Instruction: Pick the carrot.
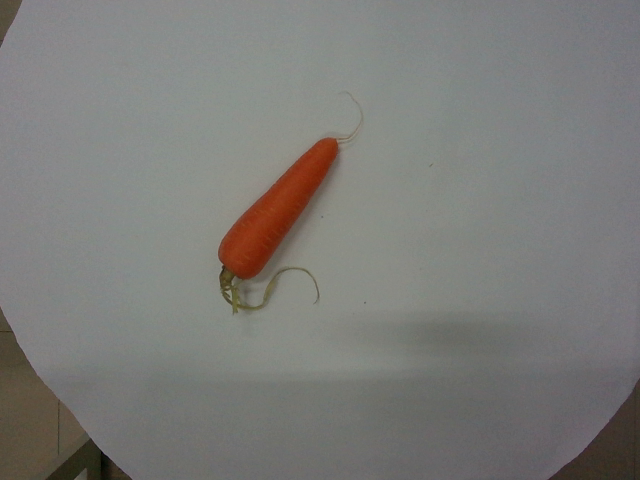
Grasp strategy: vertical